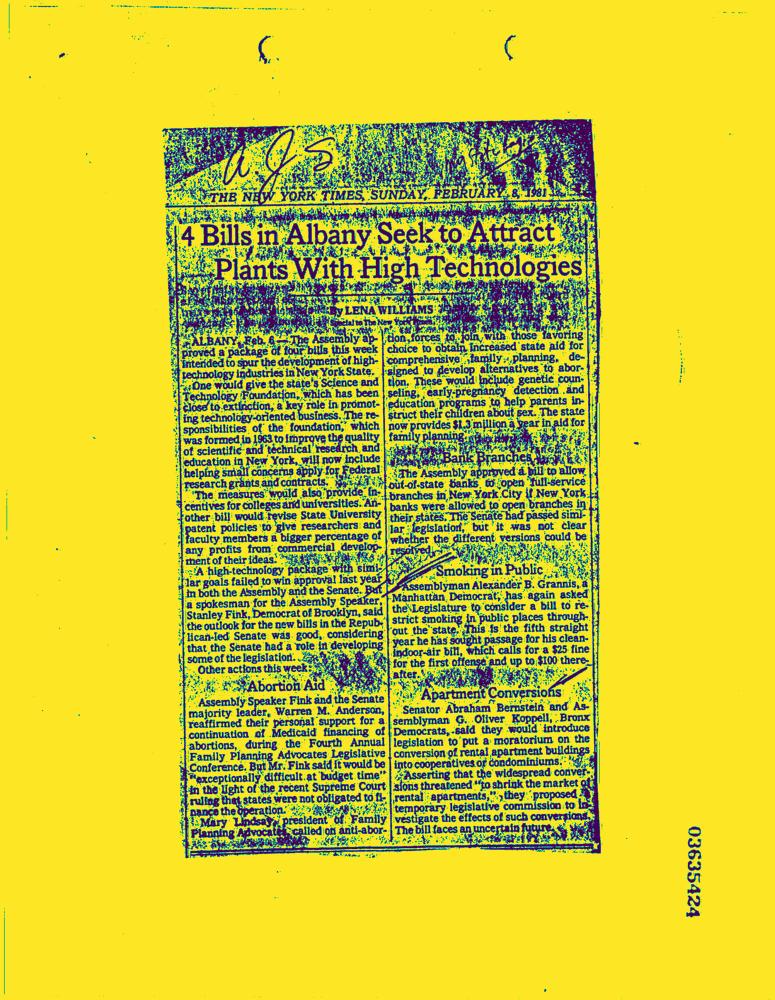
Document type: News-Article